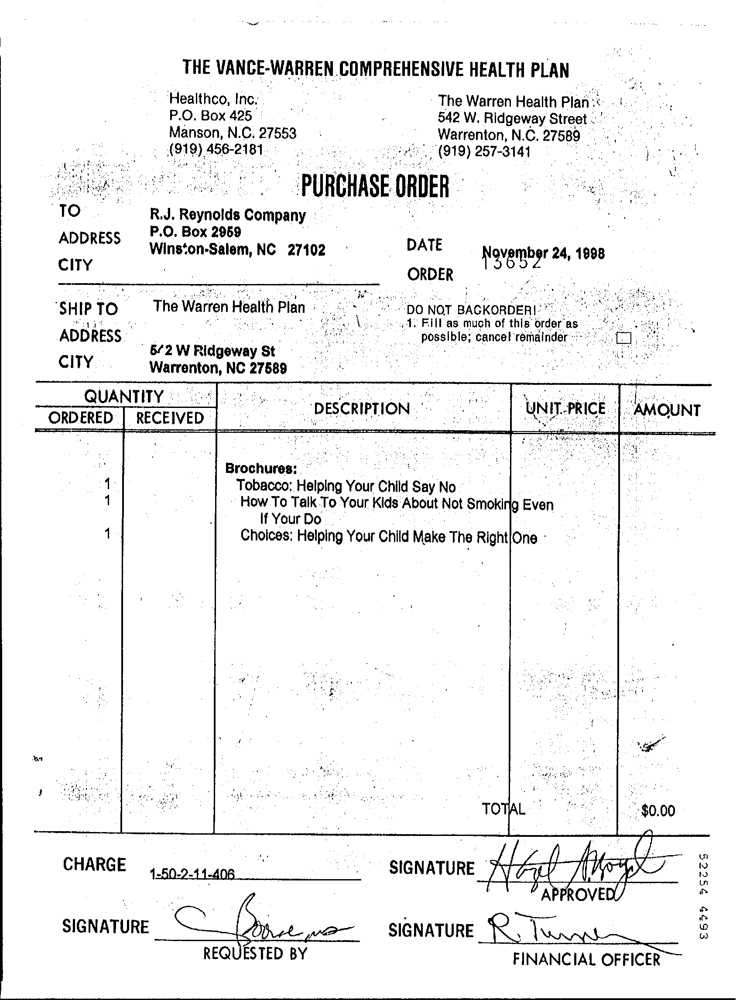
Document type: Invoice